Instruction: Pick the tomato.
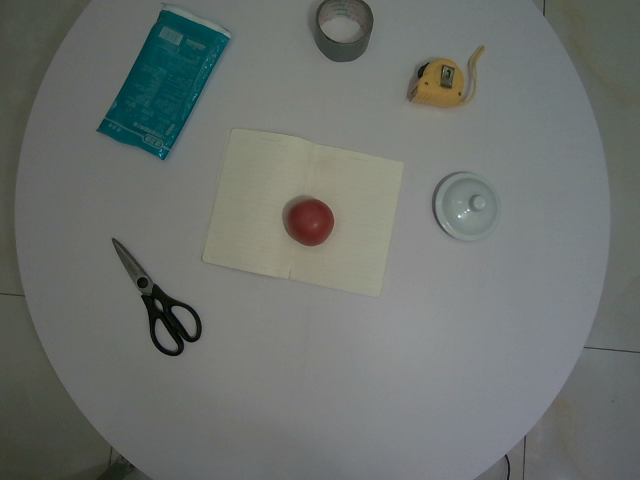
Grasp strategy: vertical